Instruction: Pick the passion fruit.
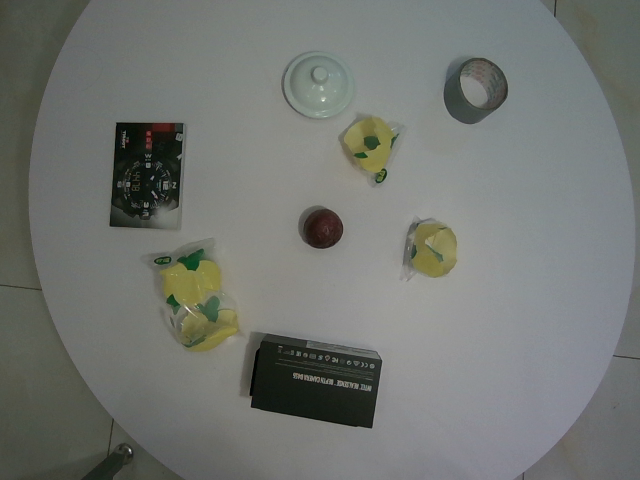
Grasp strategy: vertical